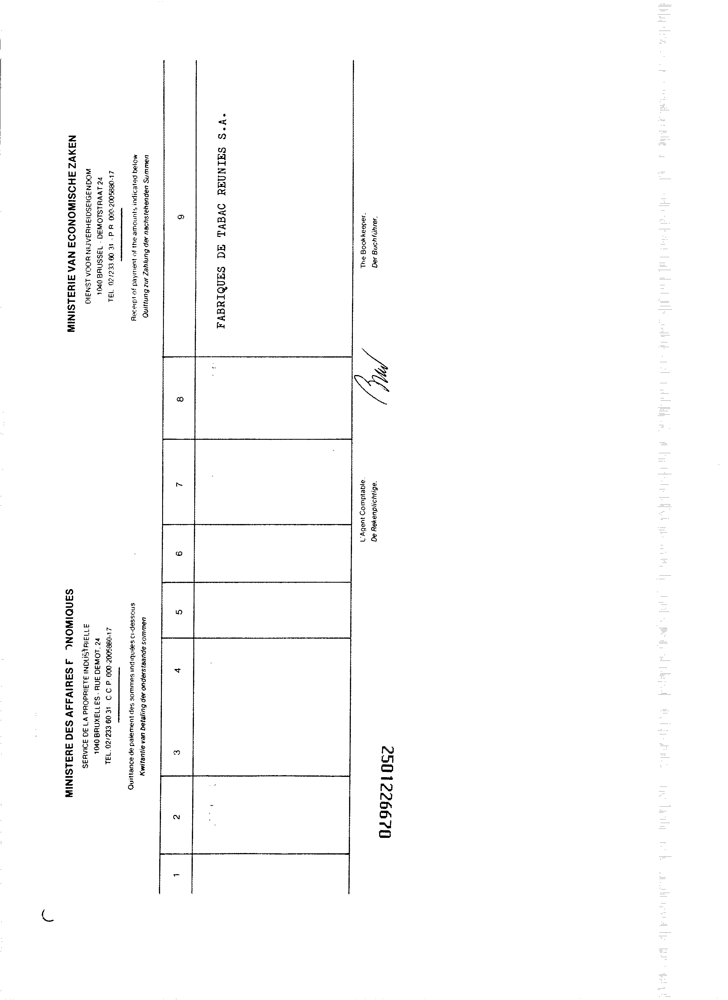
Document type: Invoice